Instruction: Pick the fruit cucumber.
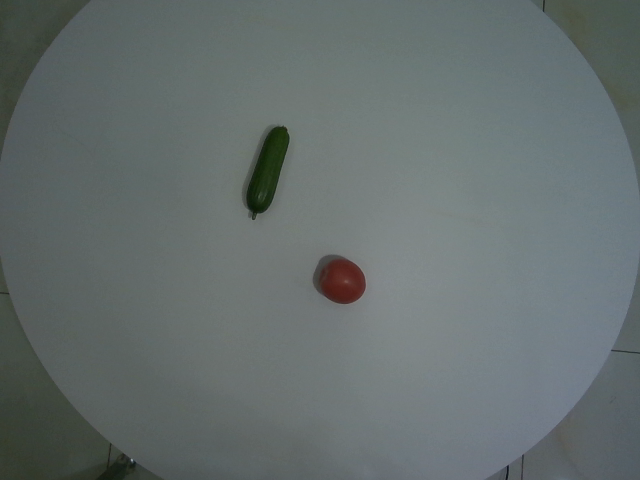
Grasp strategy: vertical